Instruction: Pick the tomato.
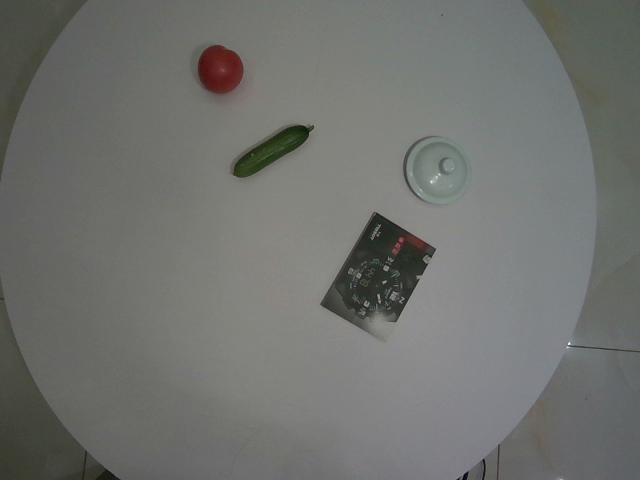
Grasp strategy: vertical